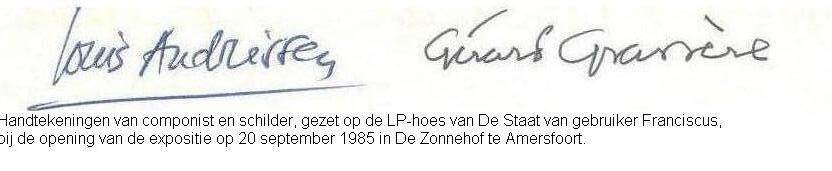
Signature of: gérard grassère